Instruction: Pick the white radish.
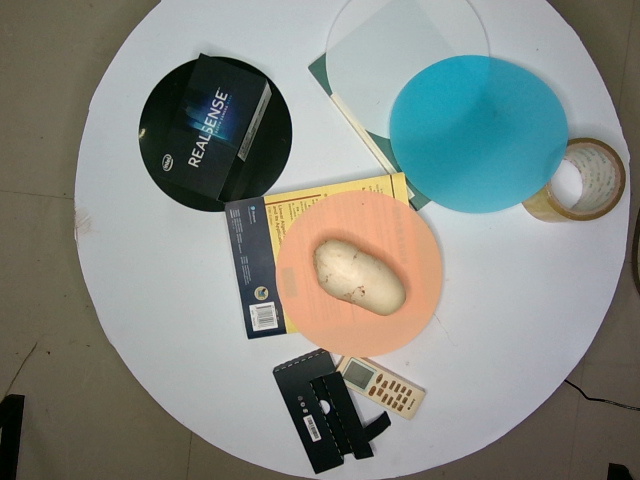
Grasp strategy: vertical